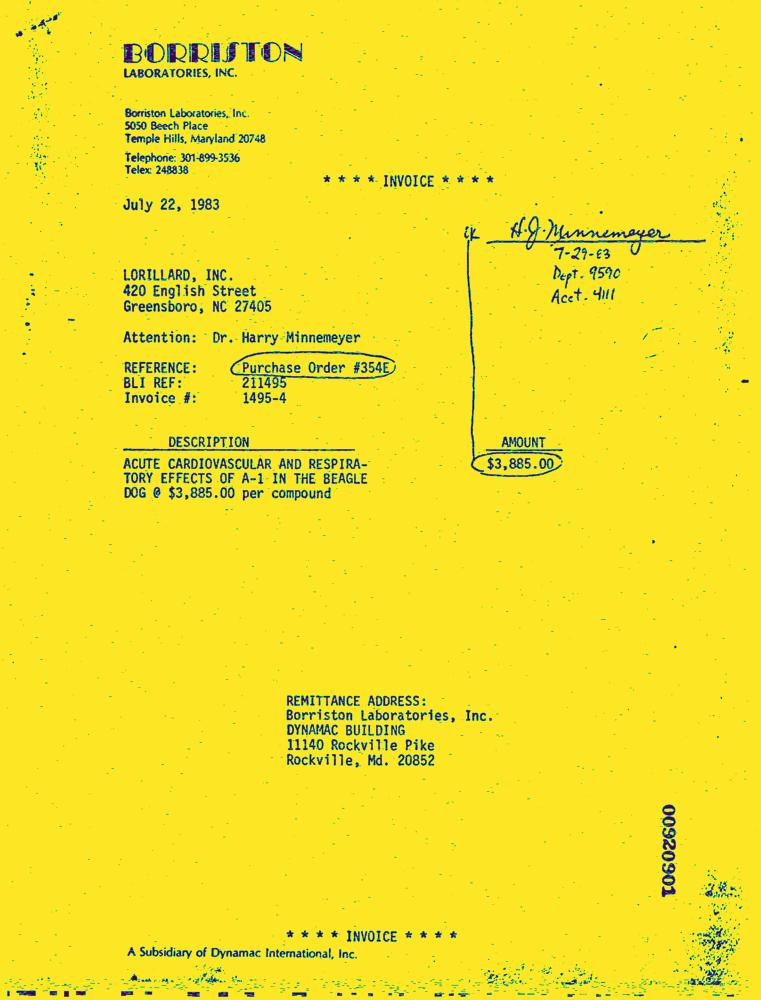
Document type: Invoice-Doc